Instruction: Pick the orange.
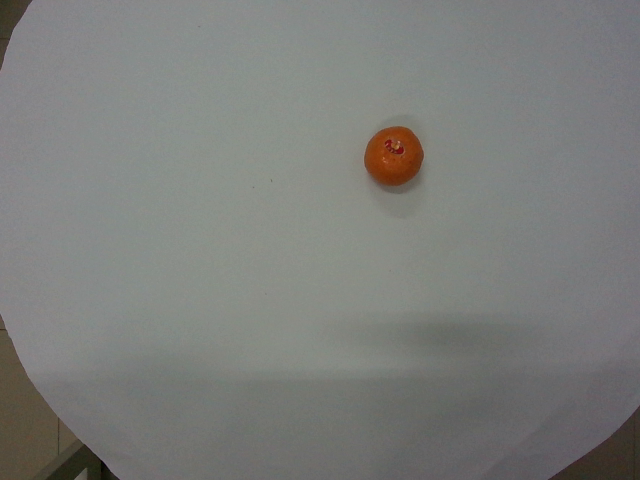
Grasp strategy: vertical